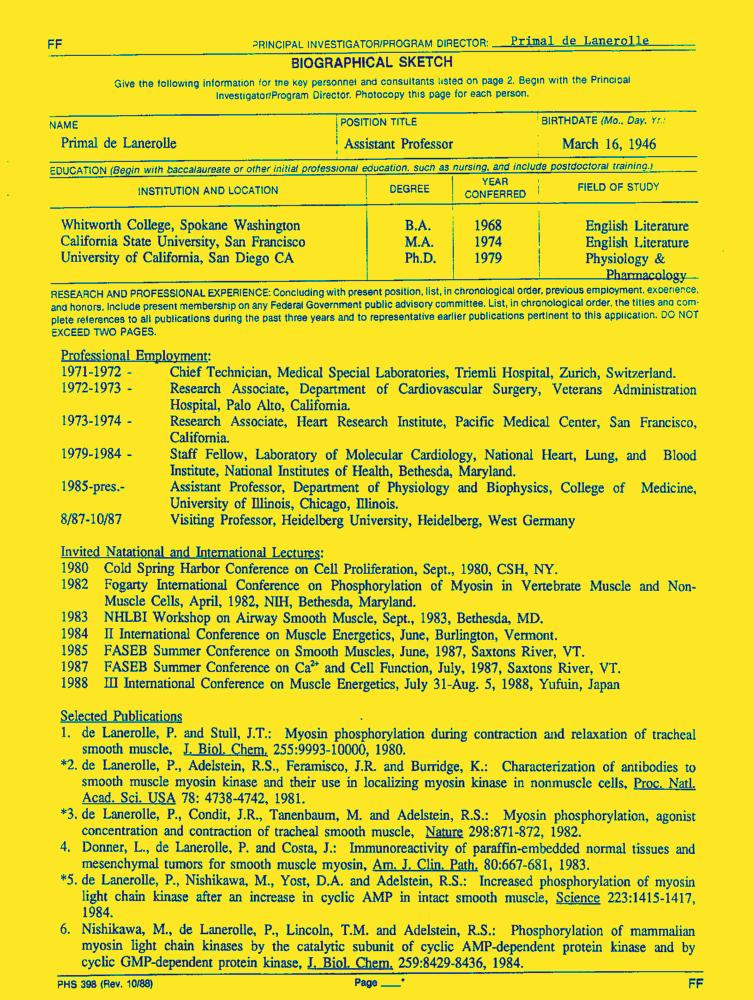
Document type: Resume-Doc